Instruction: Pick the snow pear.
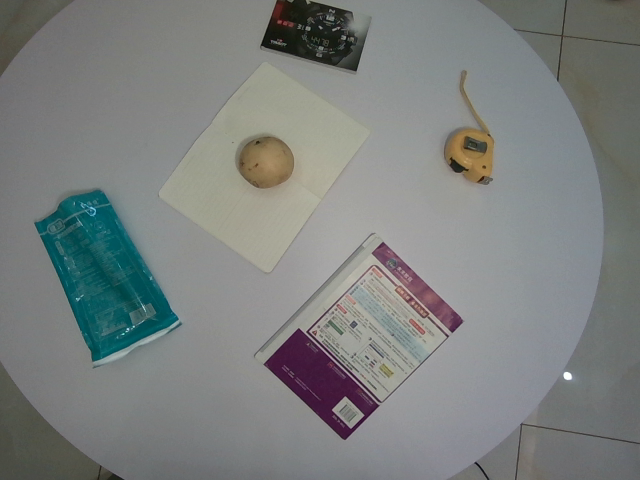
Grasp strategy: vertical